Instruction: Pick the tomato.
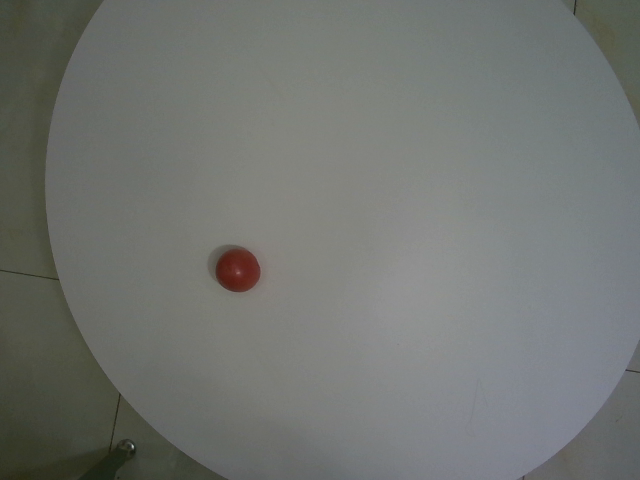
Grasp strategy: vertical